Retrieve the amount in words, amount in figures, name of the payee, date on the cheque, and the bank name from the image.
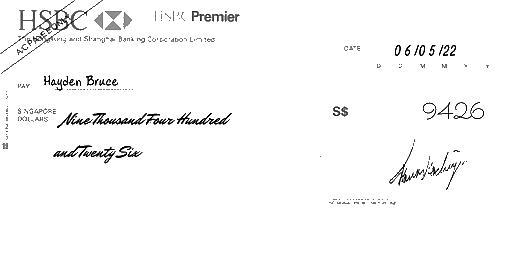
amt_in_words: Nine Thousand Four Hundred and Twenty Six
amt_in_figures: 9426
payee_name: Hayden Bruce
bank_name: HSBC
cheque_date: 06/05/22